Question: What is the property identification or parcel number listed?
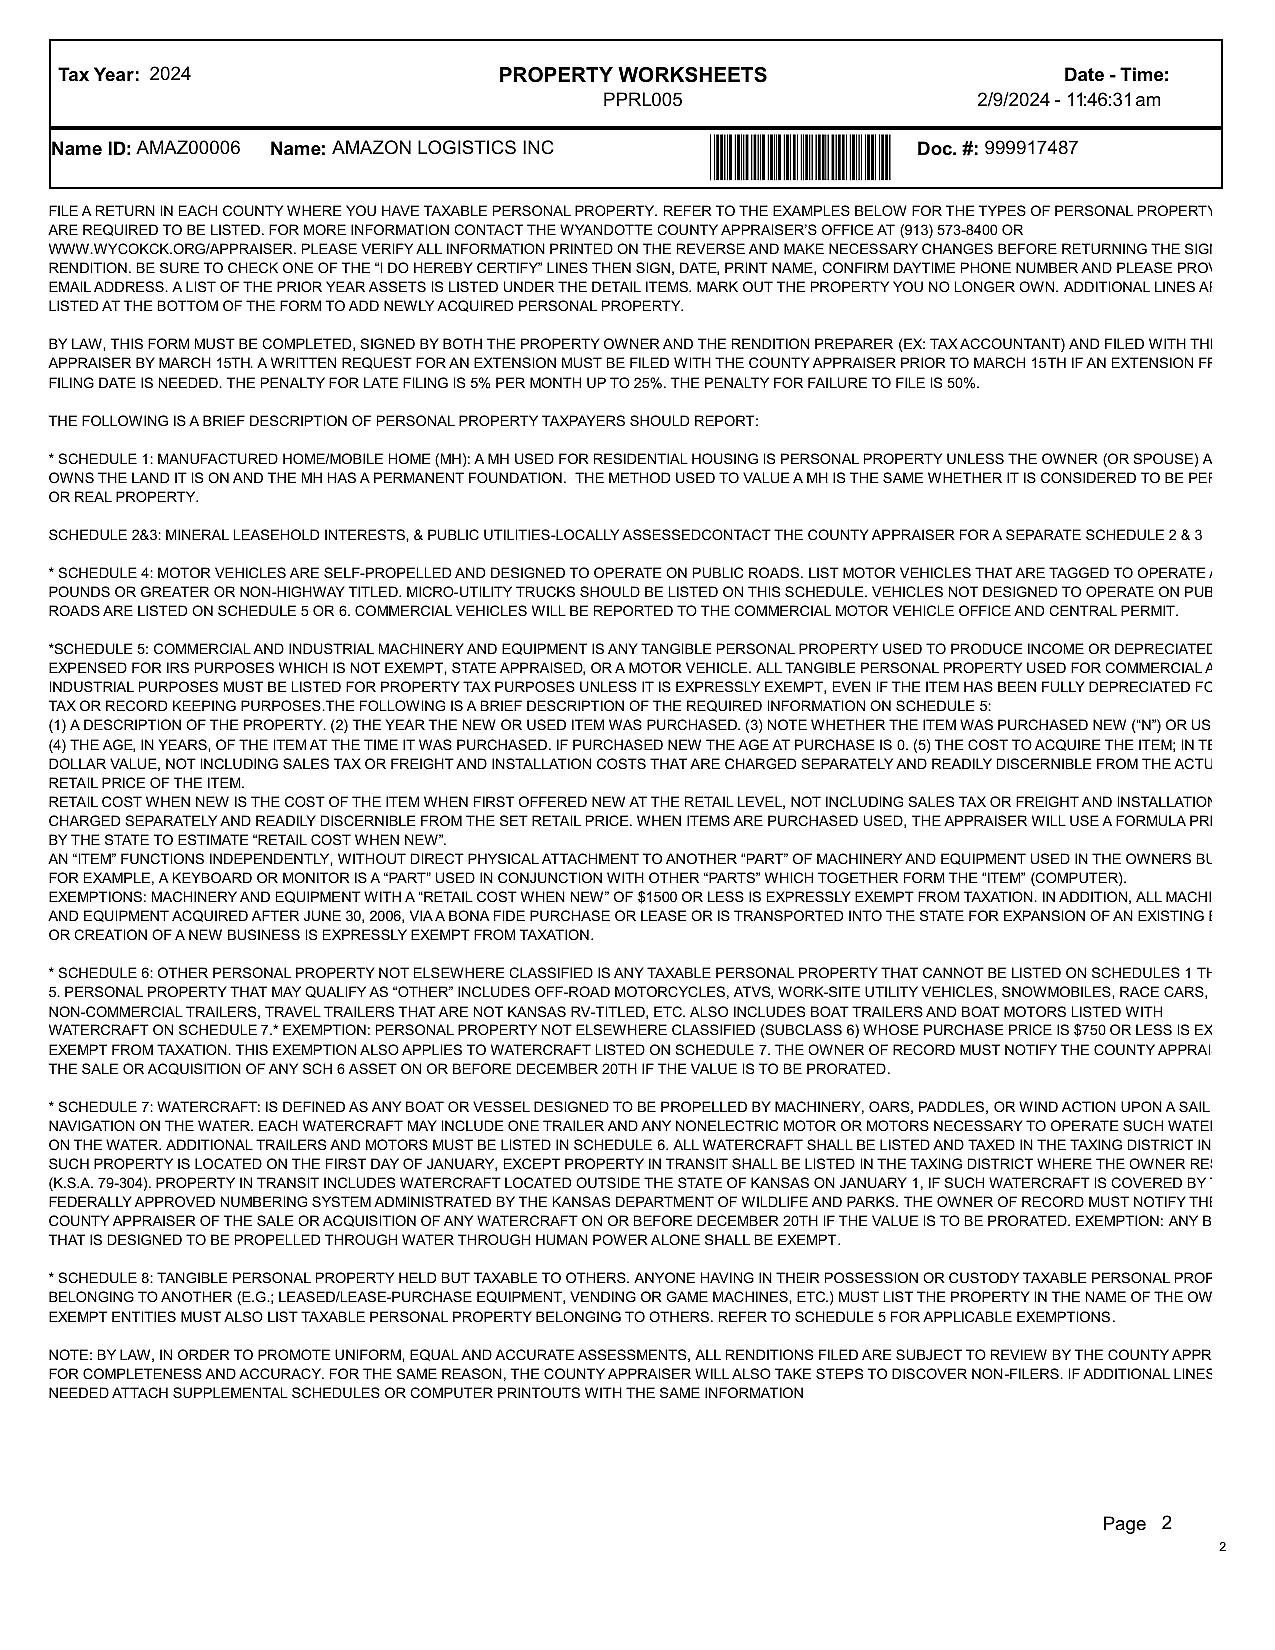
Answer: "999917487"